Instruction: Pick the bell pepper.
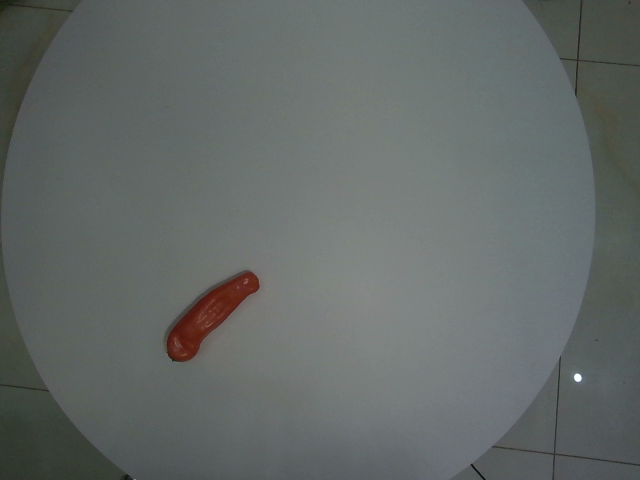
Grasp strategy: vertical